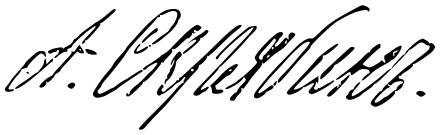
Signature of: alexander scriabin